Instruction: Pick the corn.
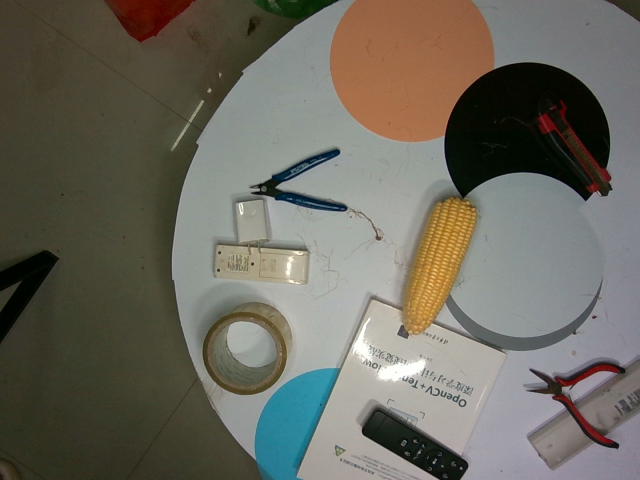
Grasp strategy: vertical